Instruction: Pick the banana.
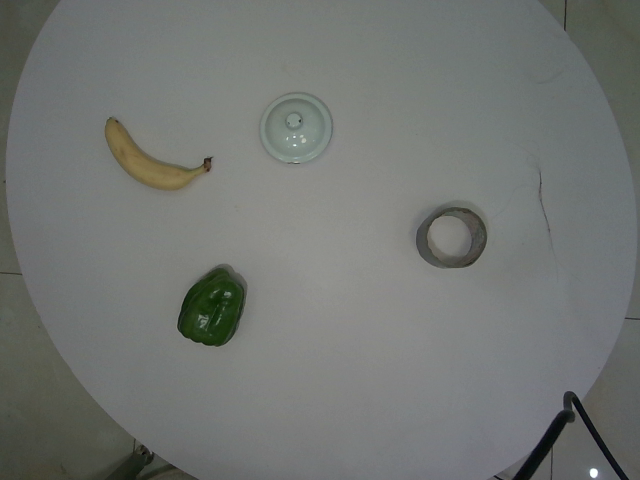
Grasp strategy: vertical